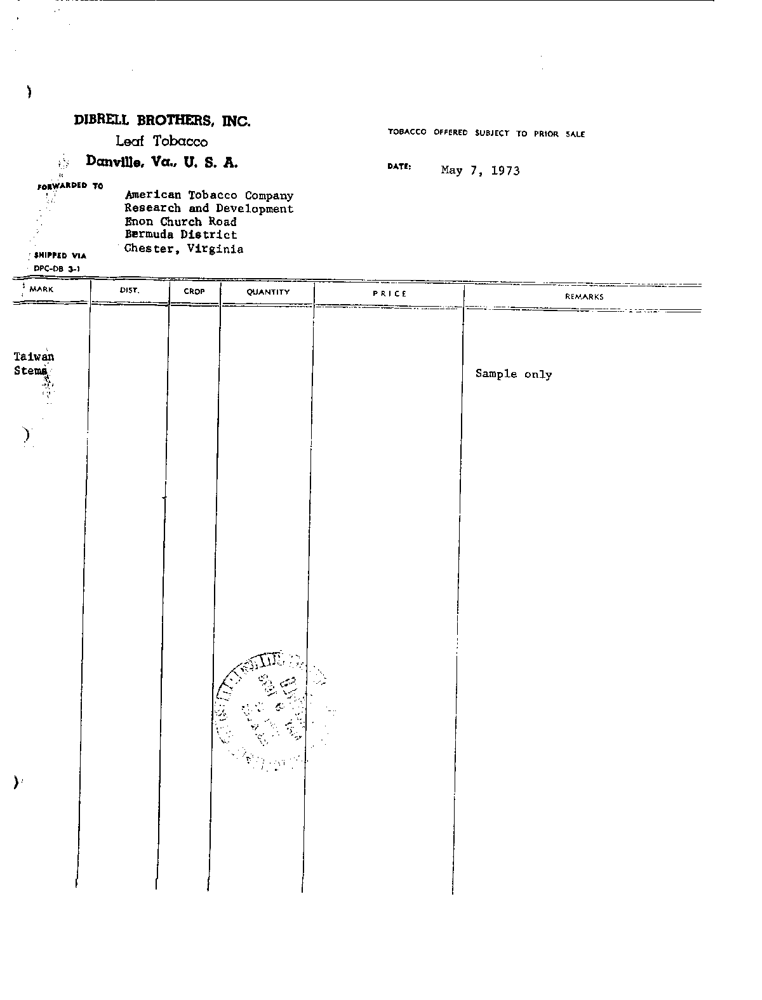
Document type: Invoice